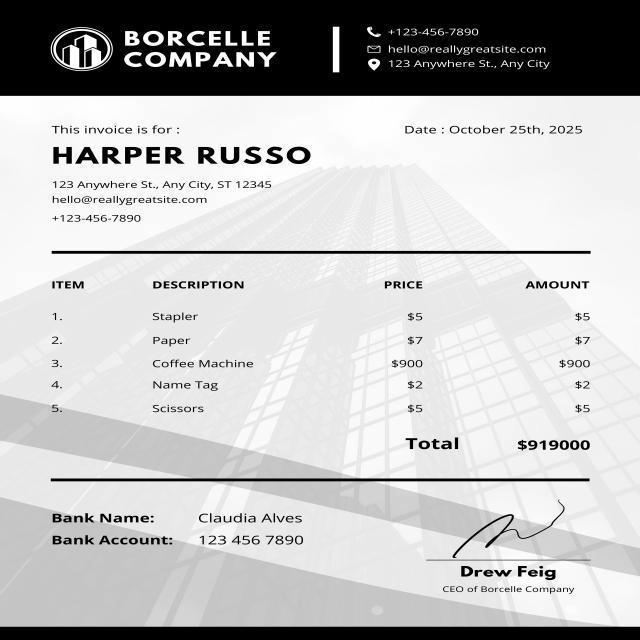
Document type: Invoice